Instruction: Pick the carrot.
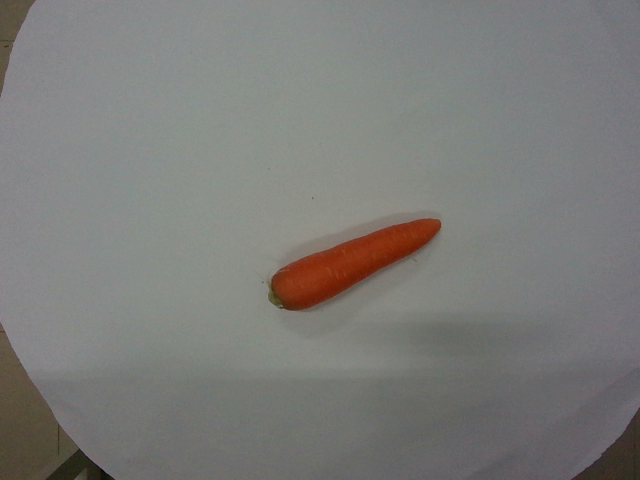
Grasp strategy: vertical